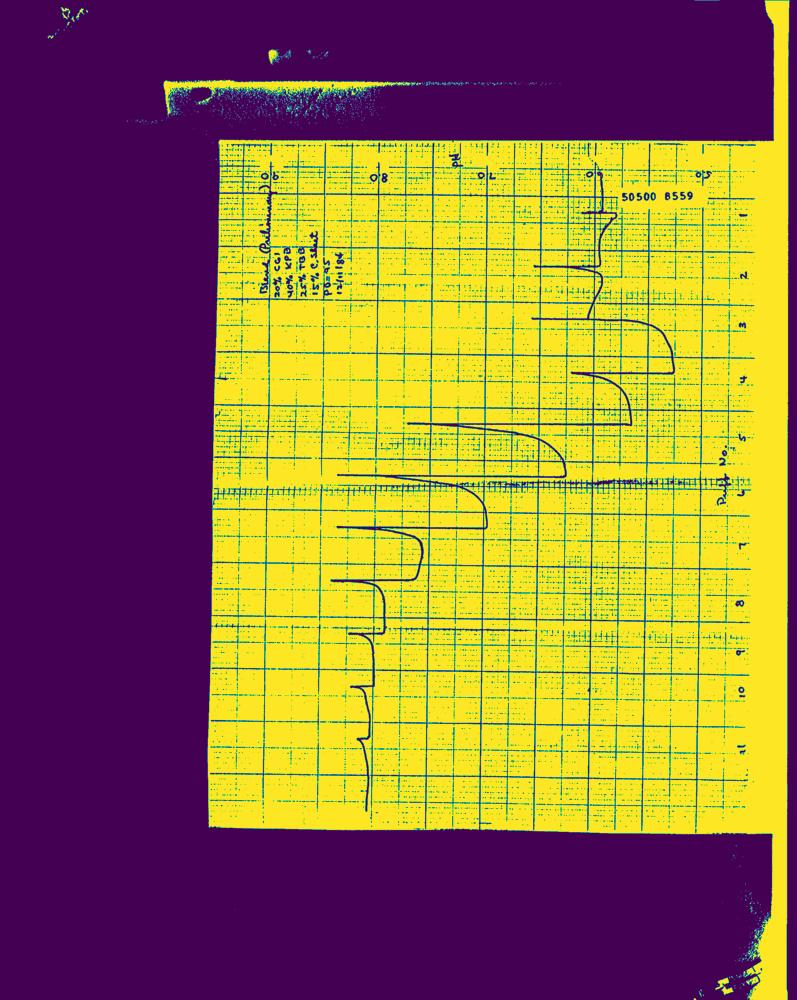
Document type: Hand-Written